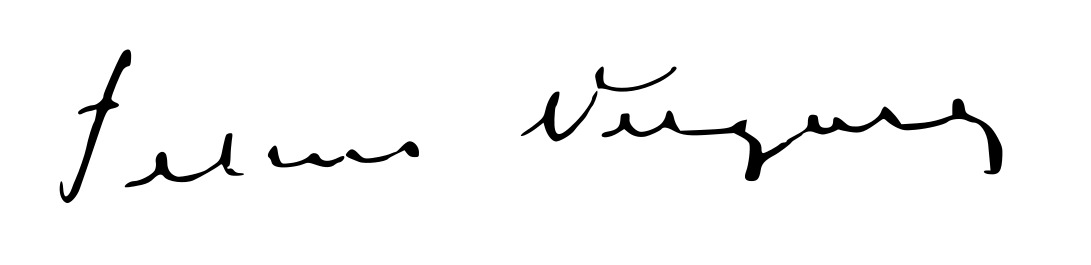
Signature of: telmo vergara